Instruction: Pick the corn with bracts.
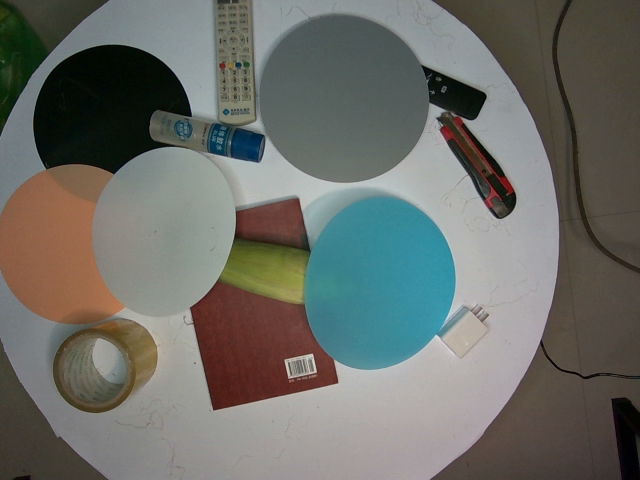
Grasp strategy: vertical